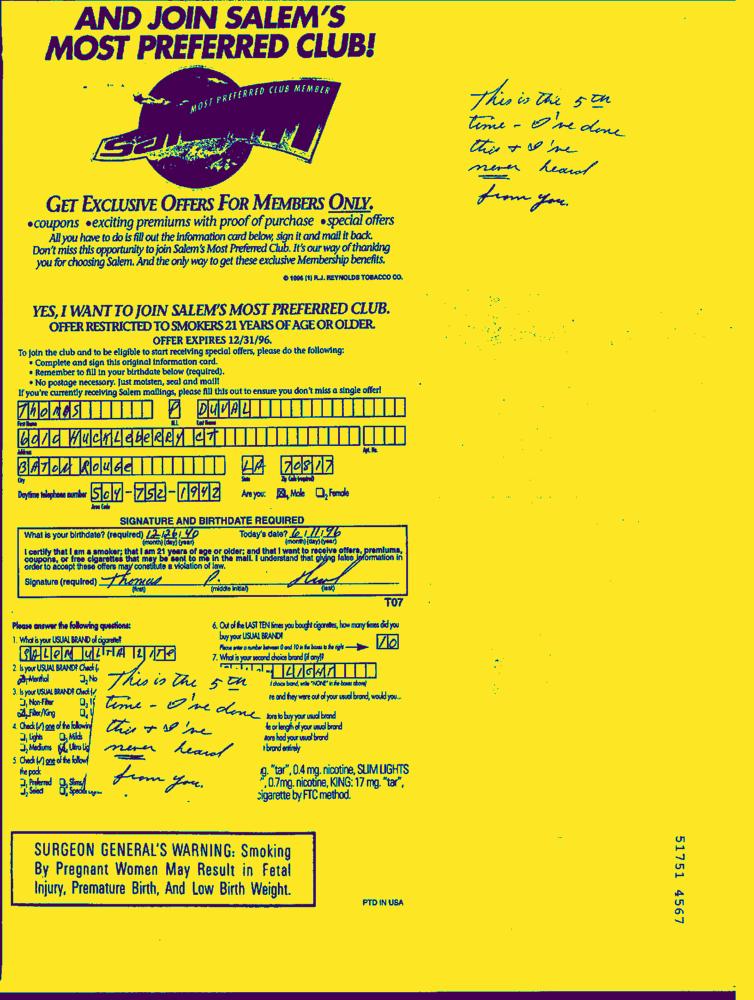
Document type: Hand-Written